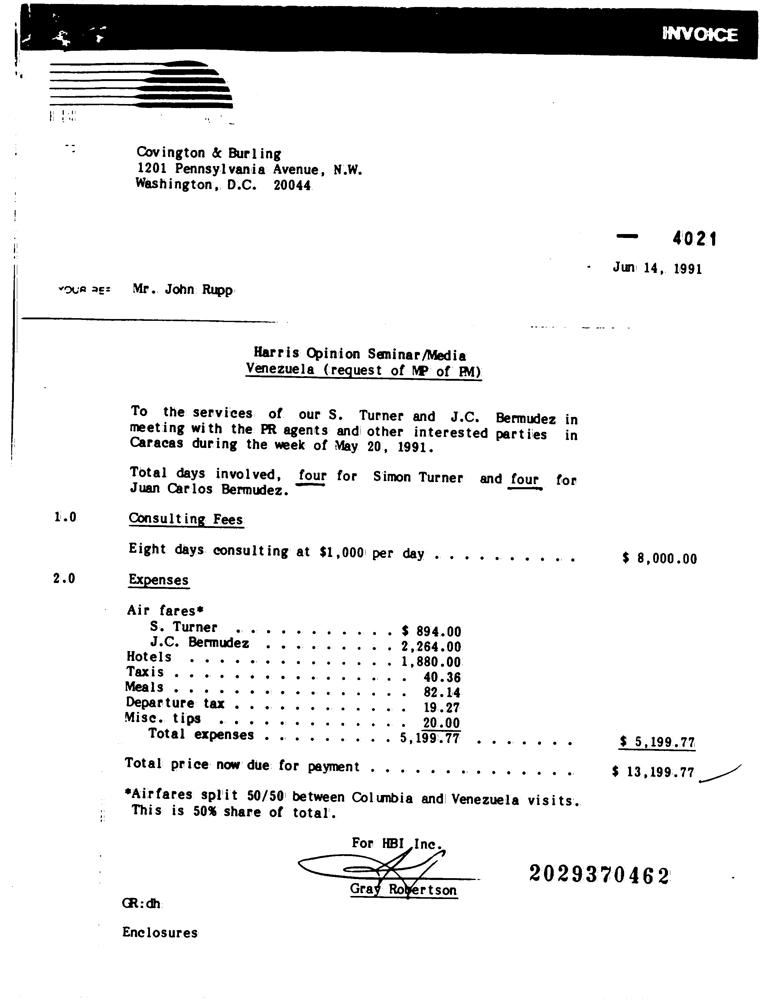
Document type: Invoice